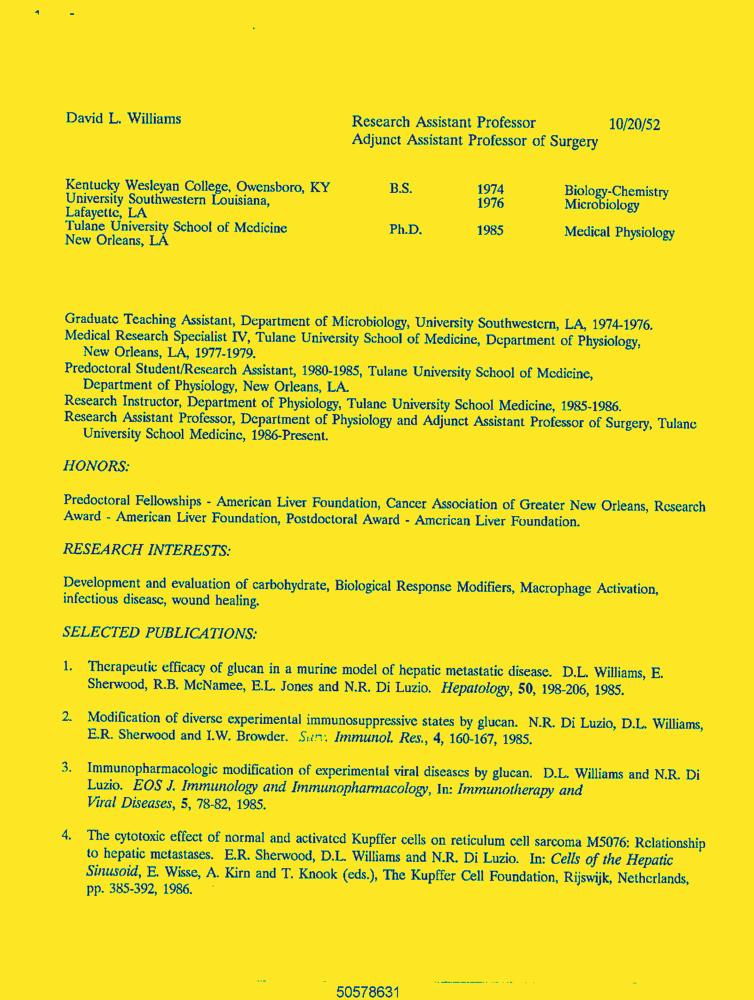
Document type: Resume-Doc